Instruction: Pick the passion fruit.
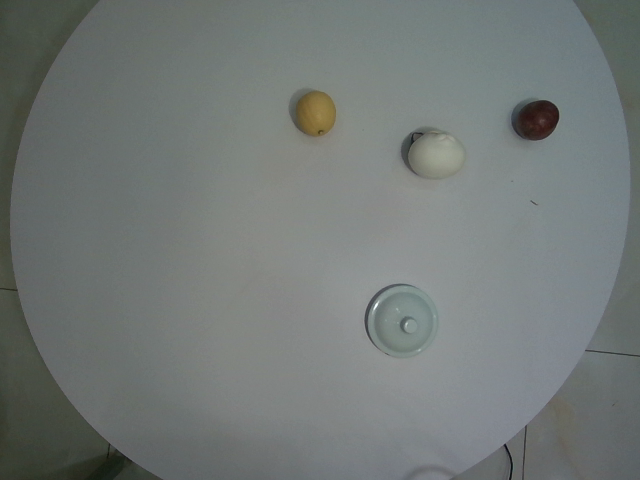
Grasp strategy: vertical